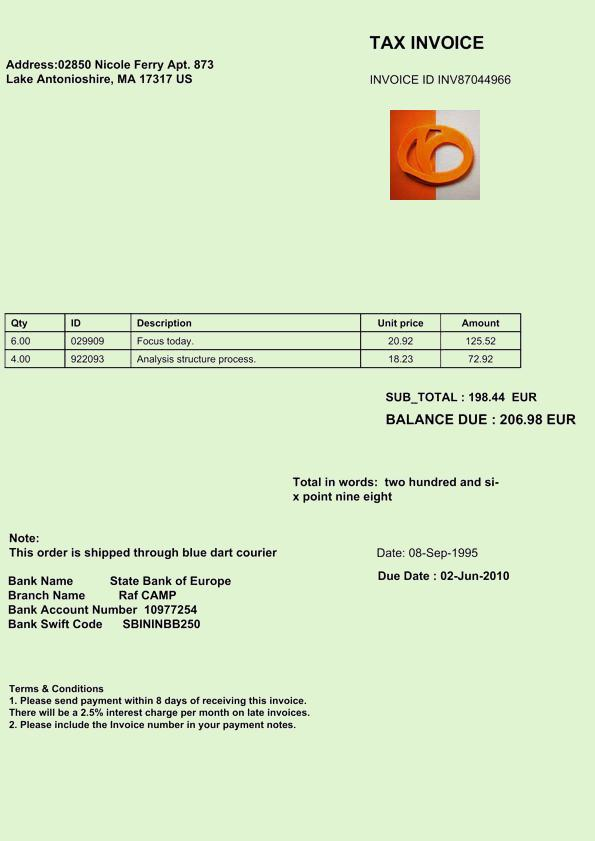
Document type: Invoice